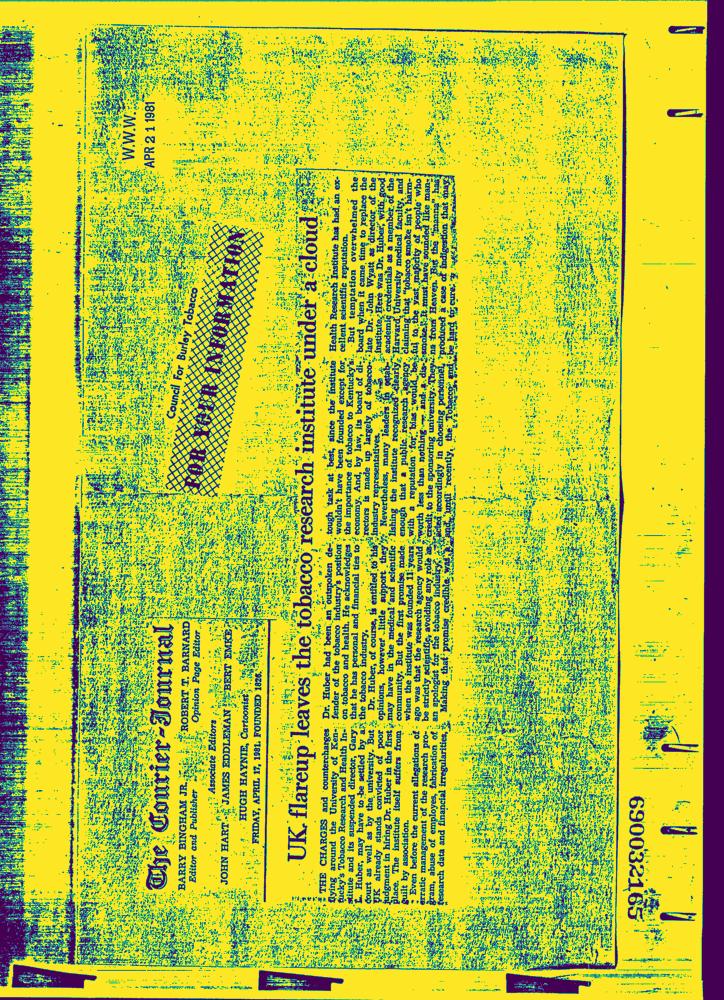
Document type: News-Article